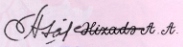
Signature of: akif alizadeh